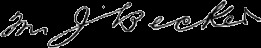
Signature of: max joseph becker